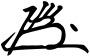
Signature of: hideki tojo